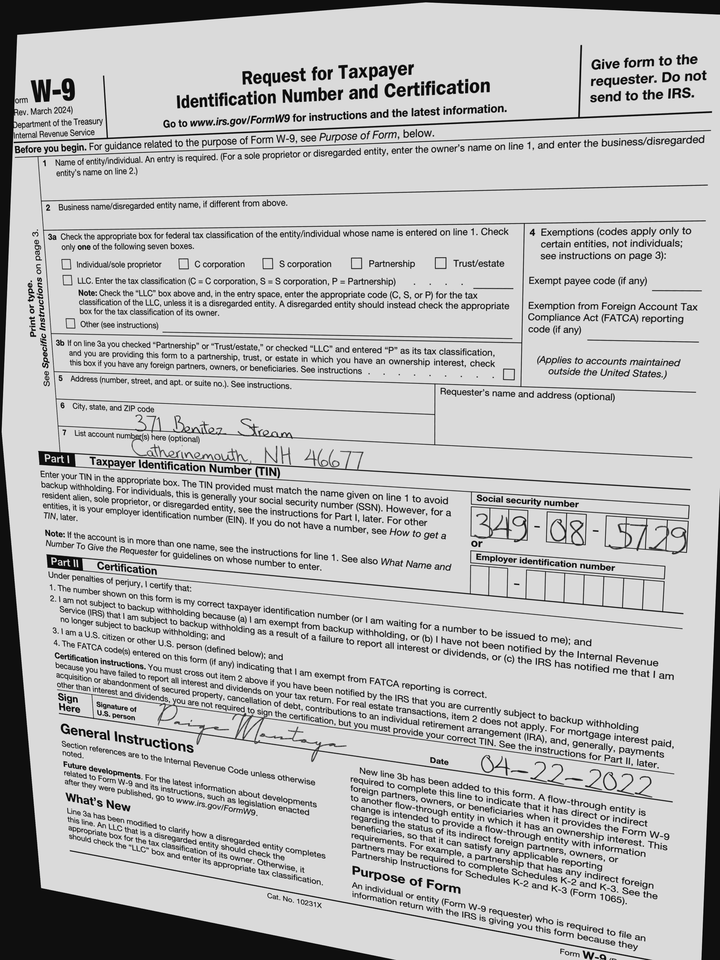
adr1: 371 Benitez Stream
adr2: Catherinemouth, NH 46677
cbx: no
ssn: 349085729
sdt: 04-22-2022